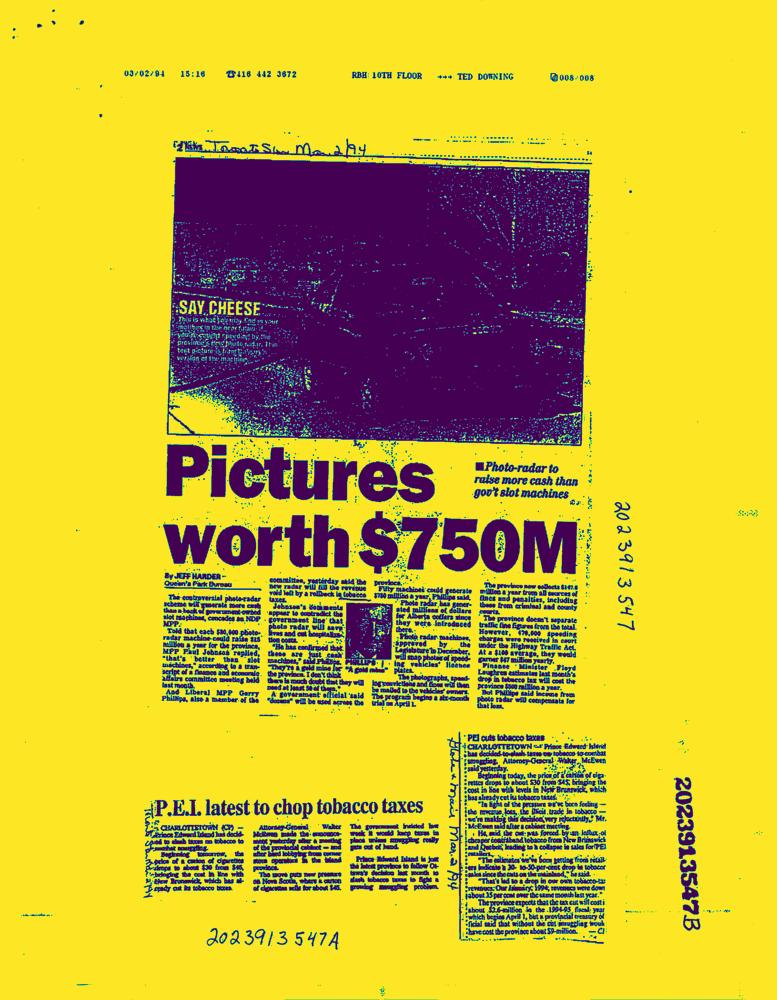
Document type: News-Article